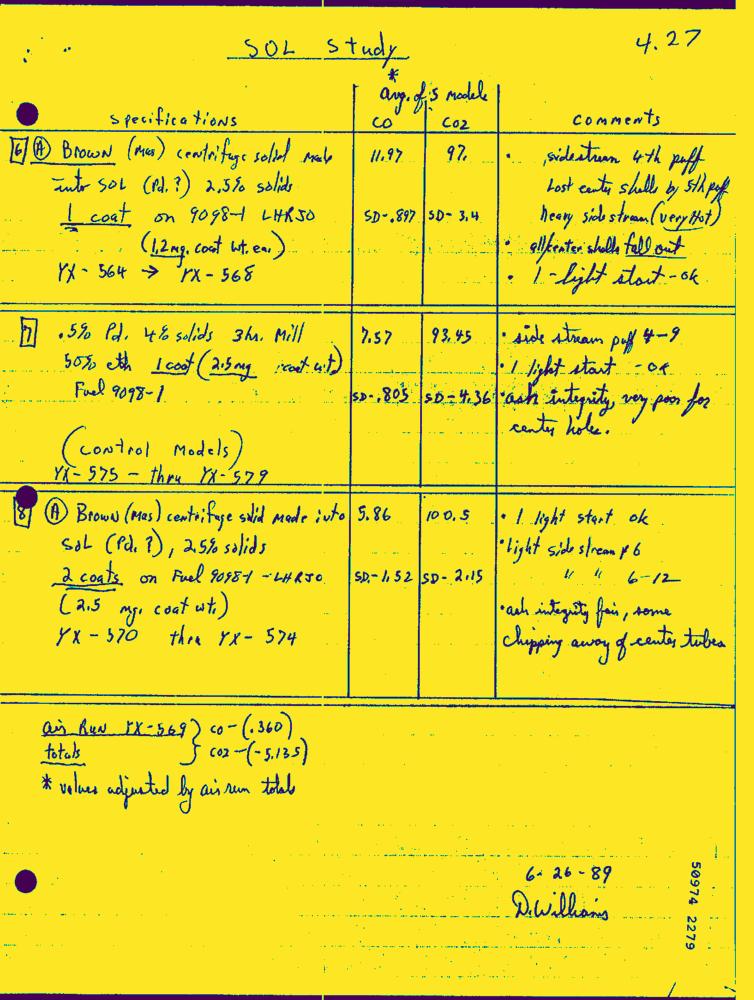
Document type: Hand-Written